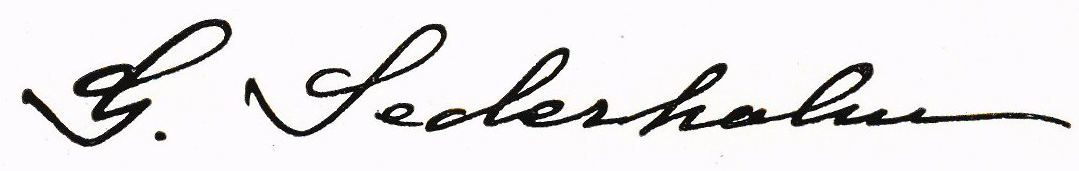
Signature of: gustaf sederholm